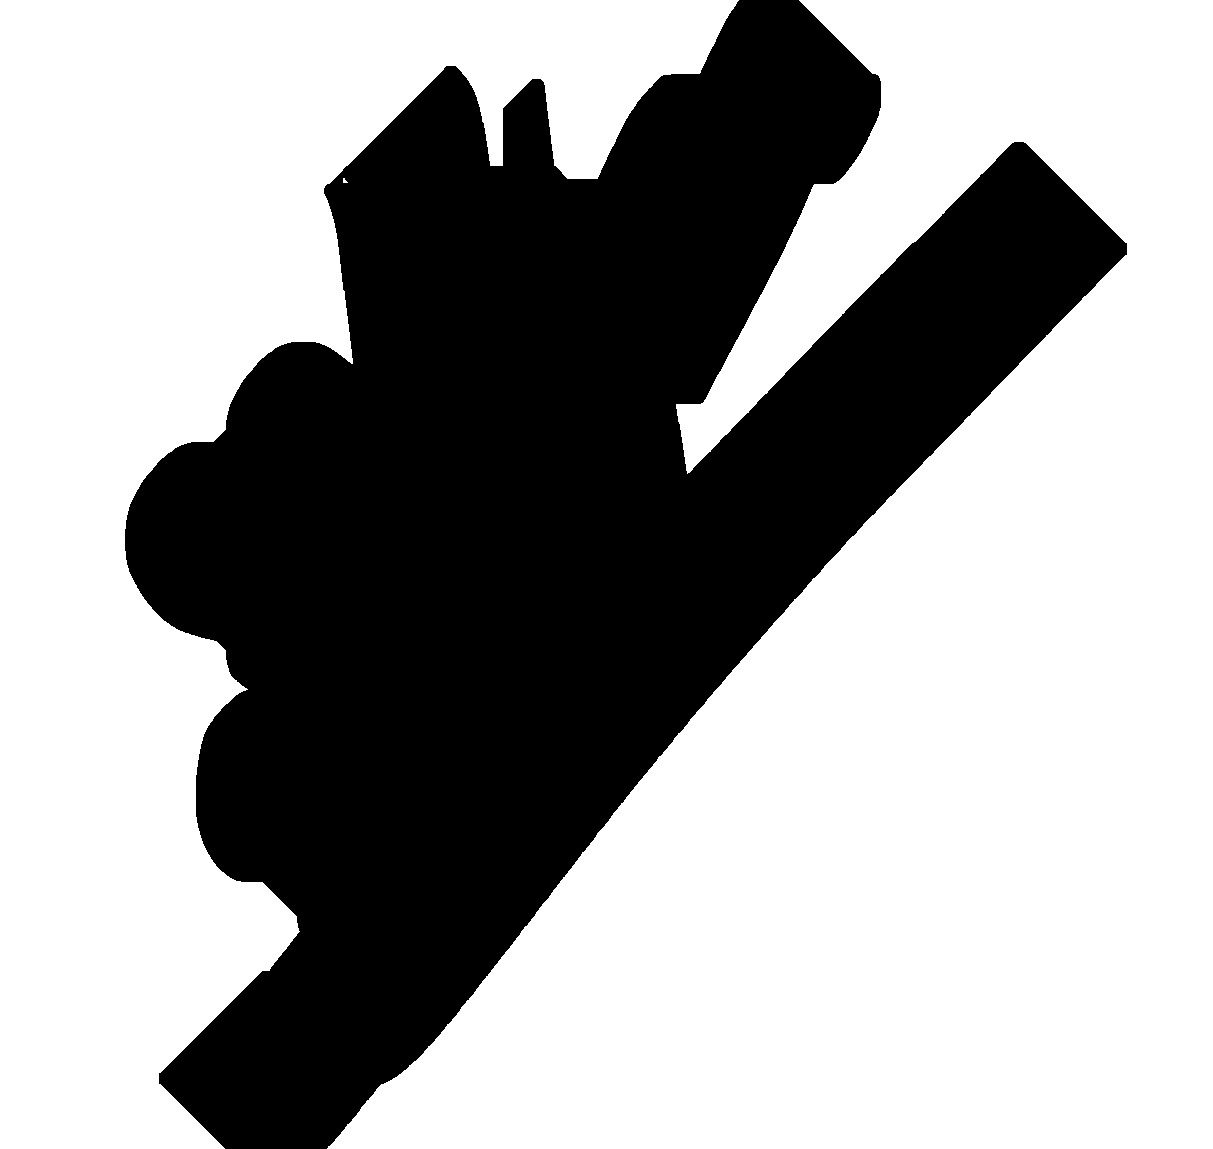
Signature of: preecha ruangjan